Can you pull out the amount in words, numerical amount, payee's name, date of the cheque, and the bank's name from the image?
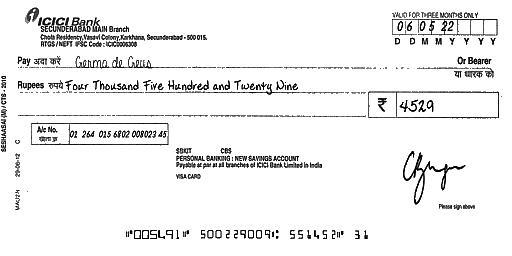
amt_in_words: Four Thousand Five Hundred and Twenty Nine
amt_in_figures: 4529
payee_name: Germa de Geus
bank_name: ICICI Bank
cheque_date: 06/05/22